Question: Describe the condition in detail:
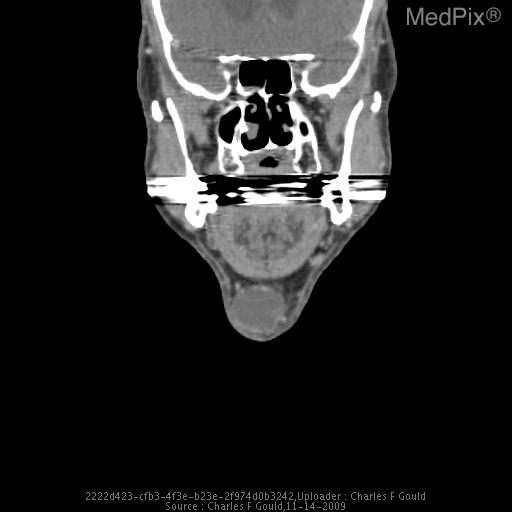
Answer: The disease is discussed as: The  thyroglossal  duct  cyst  (TDC)  is  the  most  common  result  of  abnormal  thyroid  development.    Because  there  is  ectopic  thyroid  tissue  embedded  in  the  wall  of  these  cysts,  there  is  a  small  but  finite  risk  of  development  of  thyroid  neoplasms  associated  with  these  cysts.    At  least  150  cases  of  cancer  arising  in  TDC  have  been  reported  -  most  are  papillary  carcinomas.    {UI:98242298-  Vera-Sempere  F,  et  atl}    Irregular  calcification  of  the  papillary  carcinoma  within  the  TDC  has  also  been  reported.    Squamous  cell  carcinomas  have  also  been  reported  within  a  TDC.    The  presentation  of  a  cancer  developing  within  a  TDC,  is  similar  to  that  of  a  TDC  alone:  a  palpable  yet  non-tender  midline  neck  mass.    The  recommendations  for  cancer  developing  within  a  TDC  include  the  Sistrunk  procedure,  with  variable  recommendations  made  for  the  use  of  radioiodine  and/or  removal  of  any  normal  thyroid  tissue.